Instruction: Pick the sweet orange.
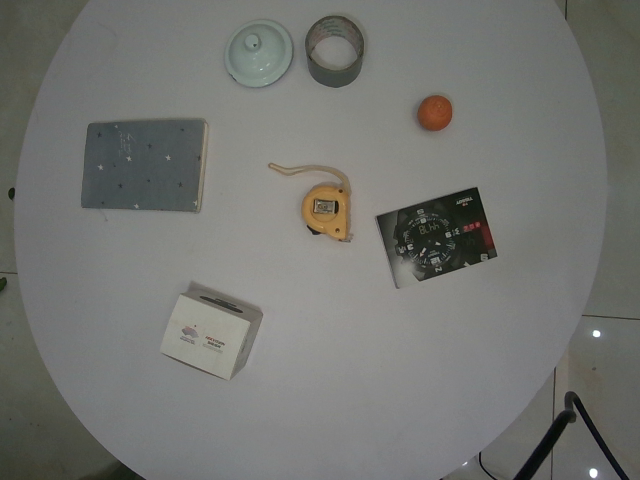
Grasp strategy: vertical